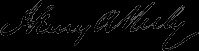
Signature of: henry a neely